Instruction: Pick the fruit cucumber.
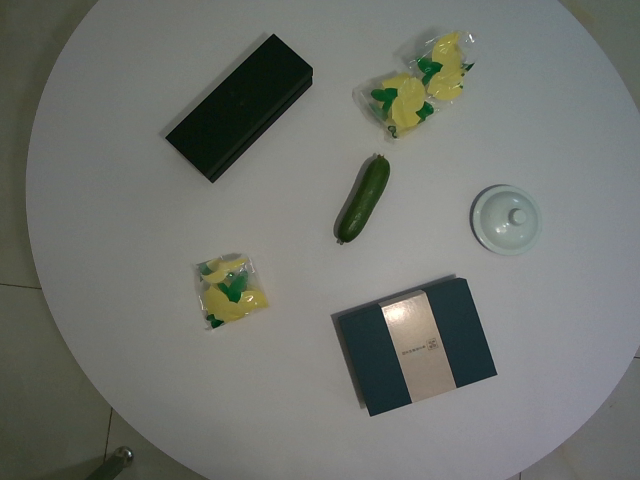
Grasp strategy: vertical